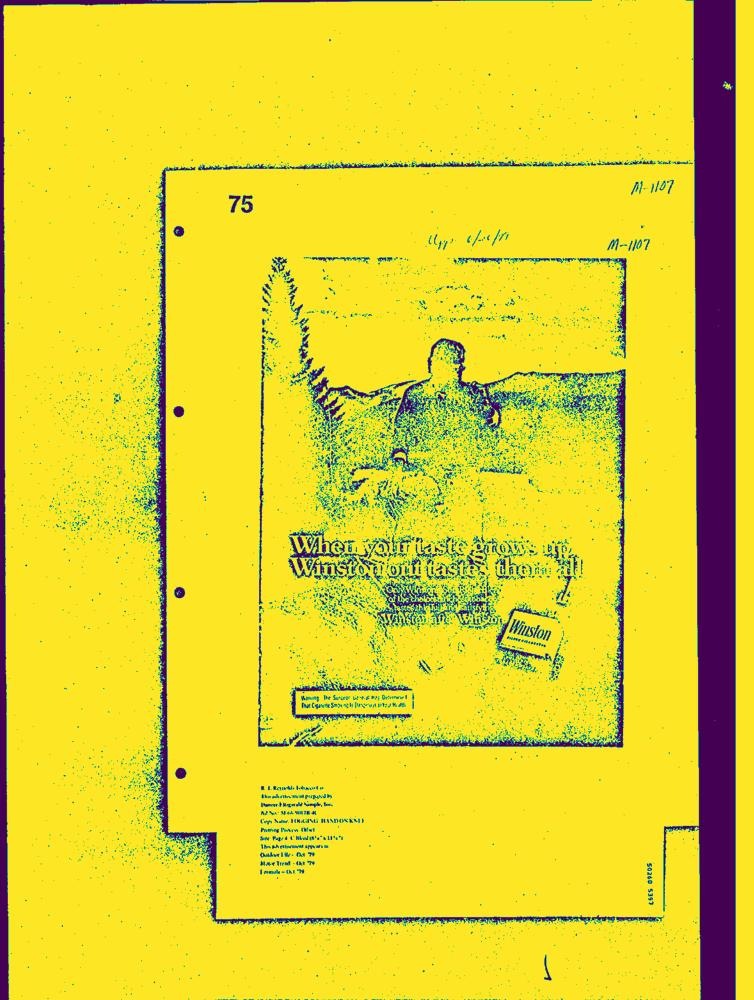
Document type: AD